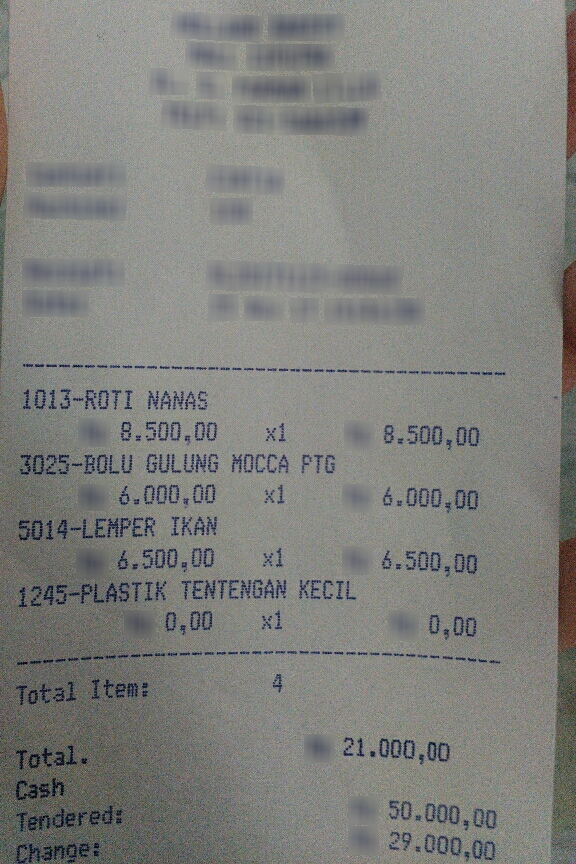
Number of items: 4
Total: 21.000,00
OCR text regions:
text: 1013-ROTI
text: NANAS
text: 8.500,00
text: x1
text: 8.500,00
text: 3025-BOLU
text: GULUNG
text: MOCCA
text: PTG
text: 6.000.00
text: x1
text: 6.000,00
text: 5014-LEMPER
text: IKAN
text: 6.500,00
text: x1
text: 6.500,00
text: 1245-PLASTIK
text: TENTENGAN
text: KECIL
text: 0,00
text: x1
text: 0,00
text: Total.
text: 21.000,00
text: Cash
text: Tendered:
text: 50.000,00
text: Change:
text: 29.000,00
text: Total
text: Item:
text: 4